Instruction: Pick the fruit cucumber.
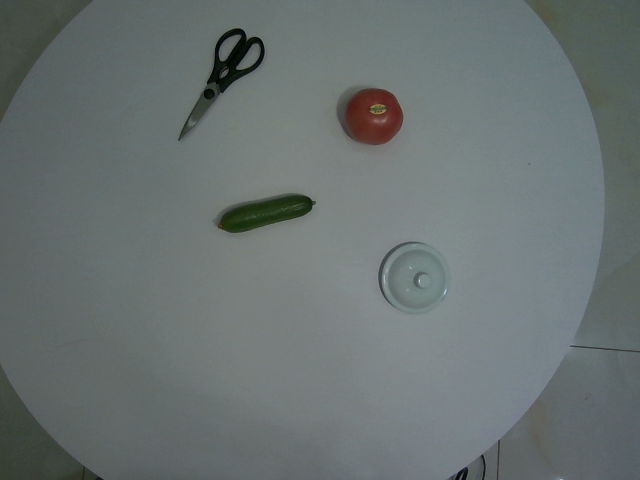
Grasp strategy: vertical